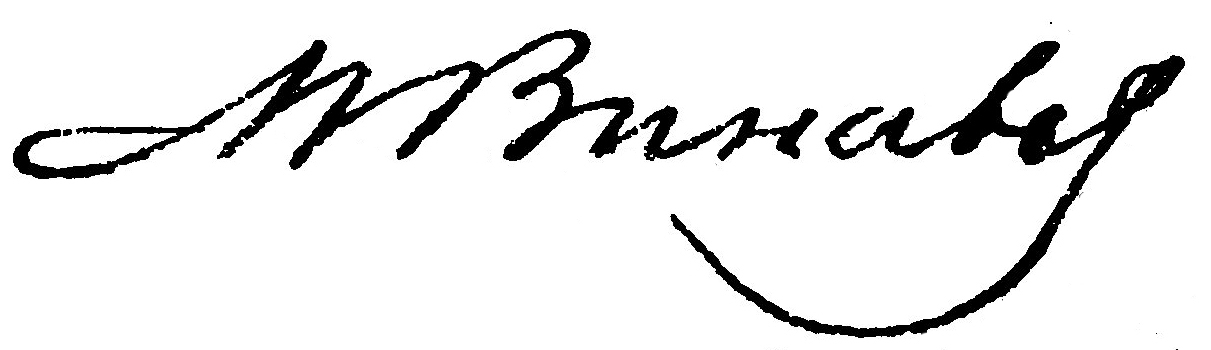
Signature of: maxime vinaver